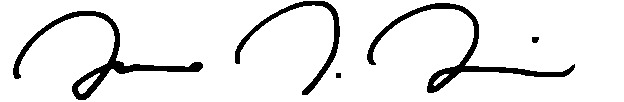
Signature of: jane kim